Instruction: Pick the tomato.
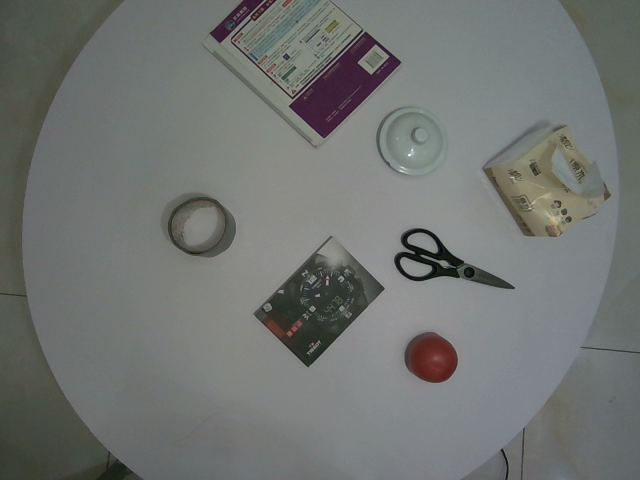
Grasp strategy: vertical